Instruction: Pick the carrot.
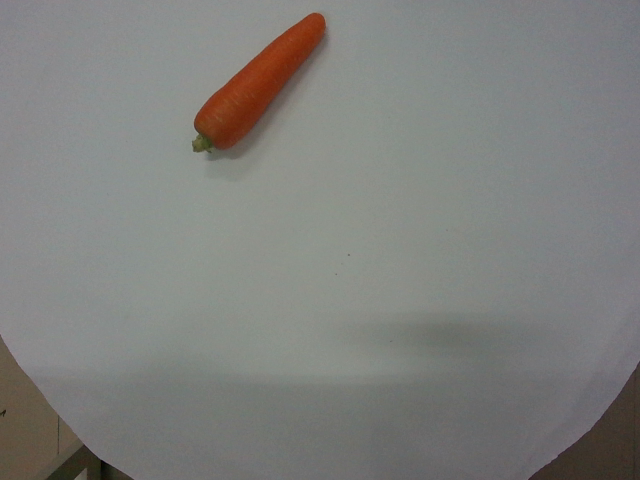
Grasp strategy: vertical